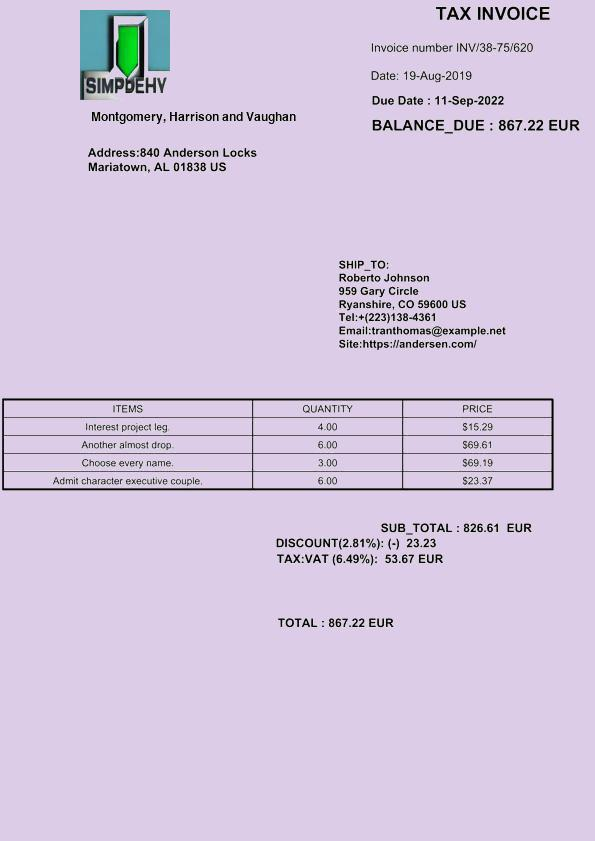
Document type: Invoice